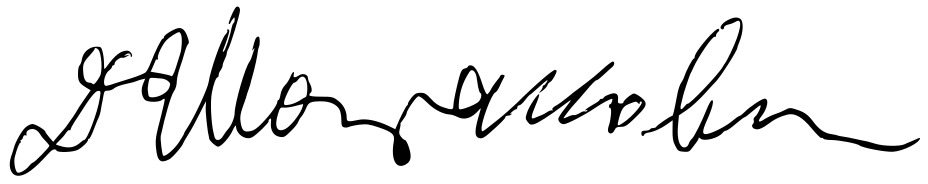
Signature of: dmitri shostakovich